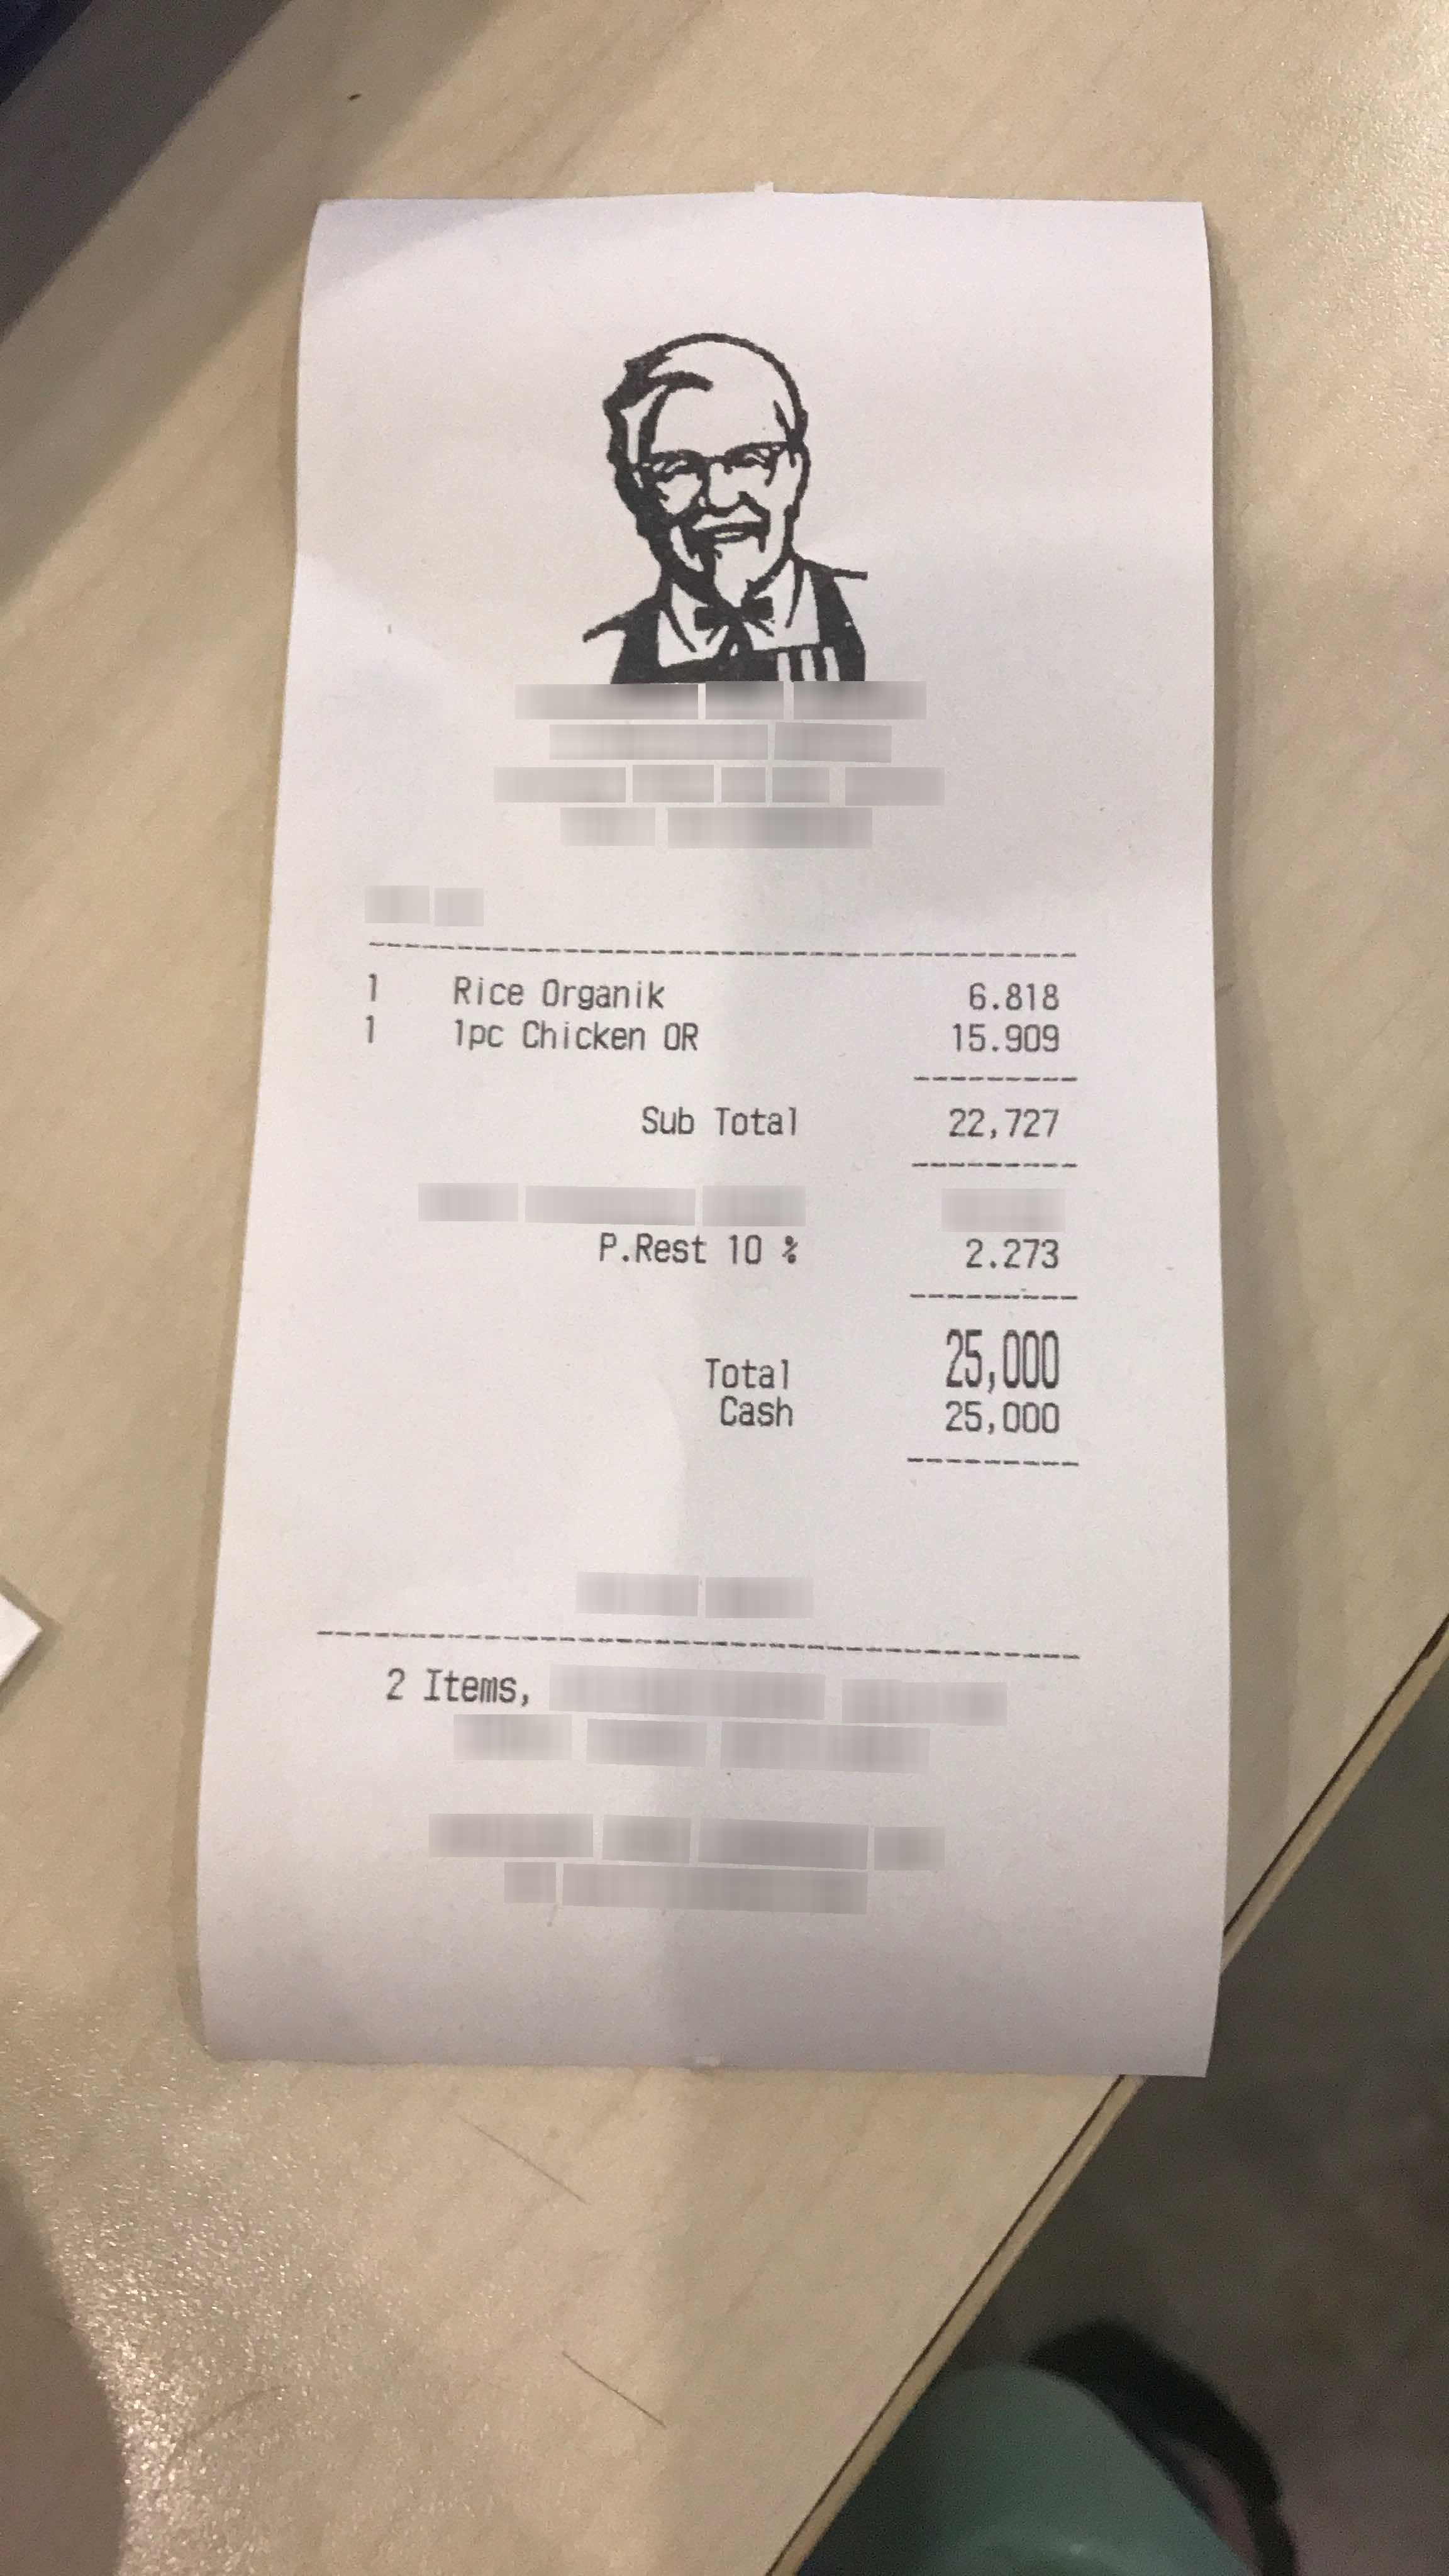
Number of items: 2
Subtotal: 22,727
Tax: 2.273
Total: 25,000
OCR text regions:
text: 1
text: Rice
text: Organik
text: 6.818
text: Total
text: 25,000
text: Cash
text: 25,000
text: 2
text: Items,
text: Sub
text: Total
text: 22,727
text: P.Rest
text: 10
text: %
text: 2.273
text: 1
text: 1pc
text: Chicken
text: OR
text: 15.909